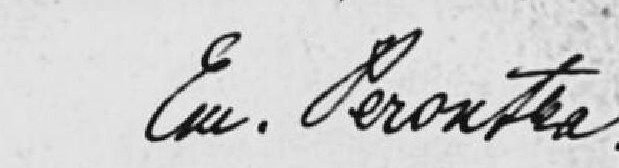
Signature of: emanuel peroutka